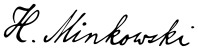
Signature of: hermann minkowski